Question: What type of tax is indicated in the document, personal property or real estate?
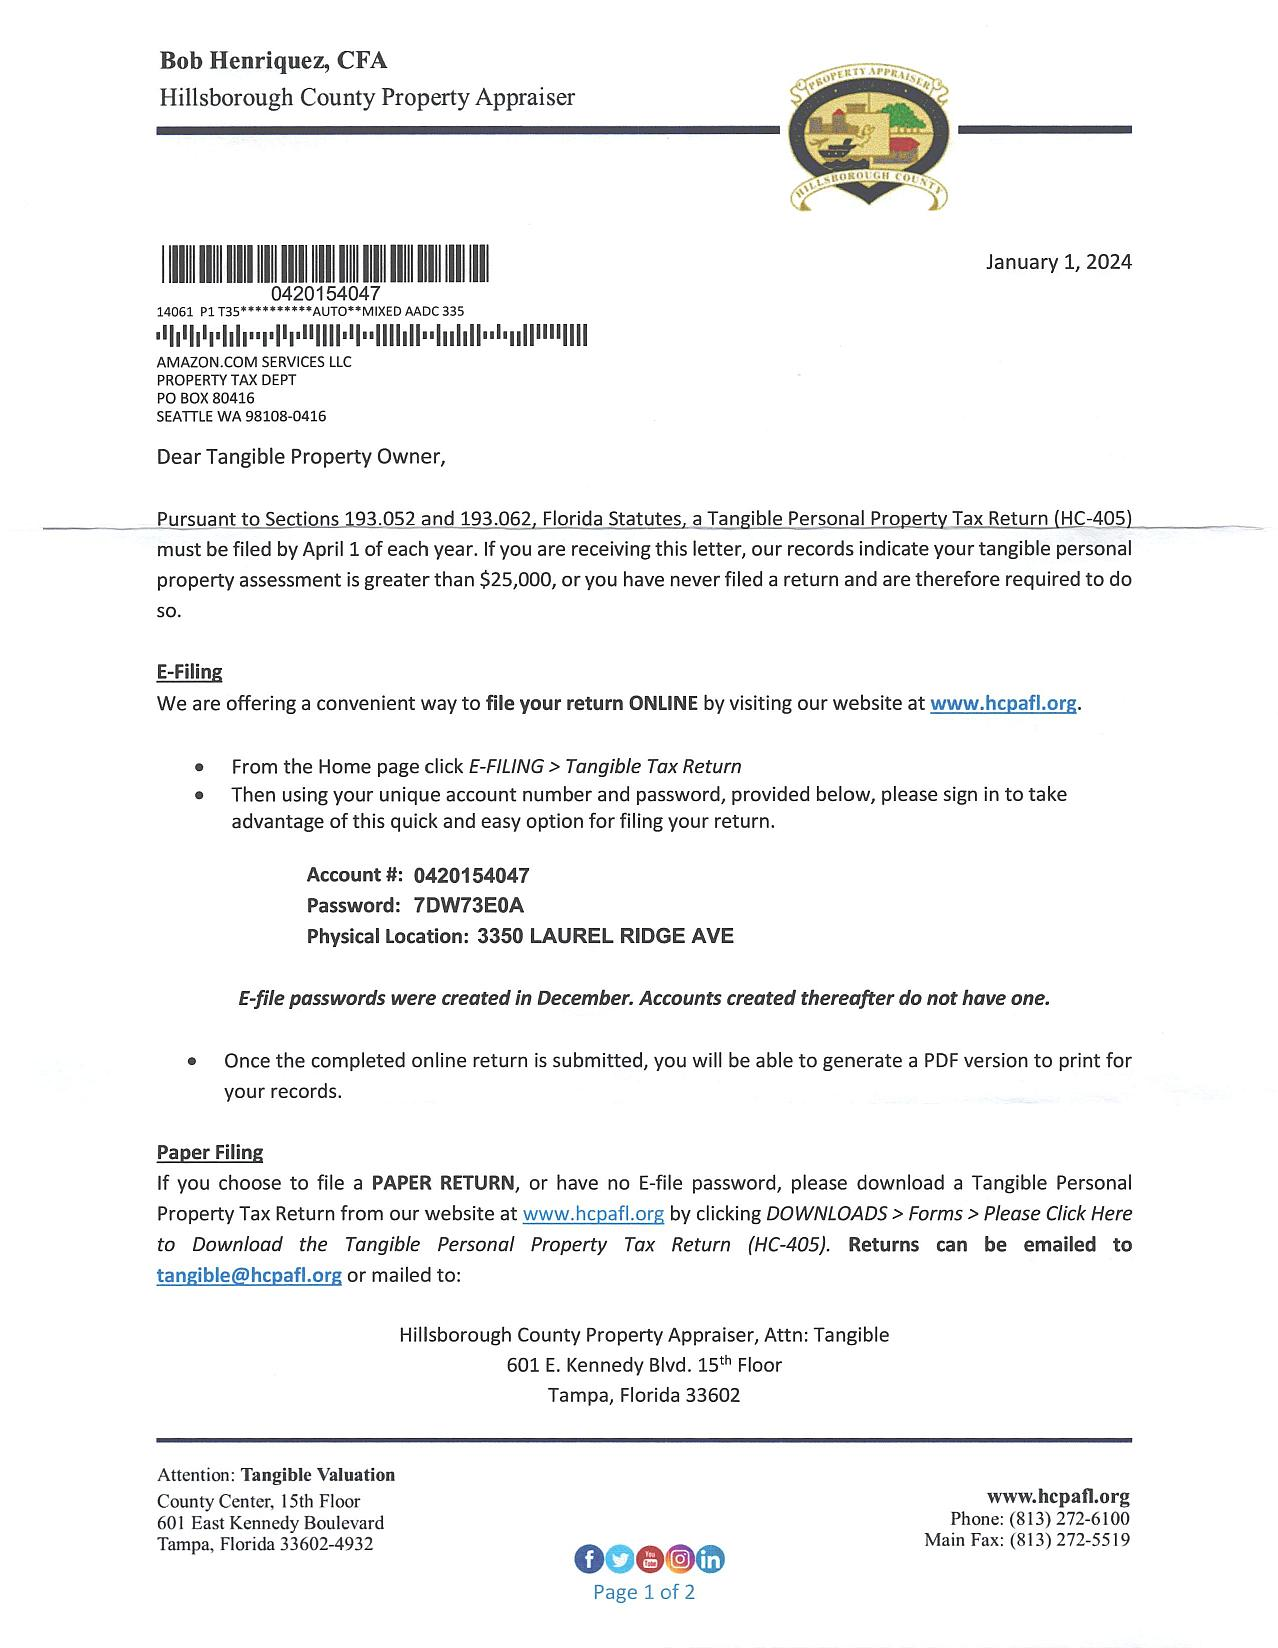
Answer: "Tangible Personal Property Tax"